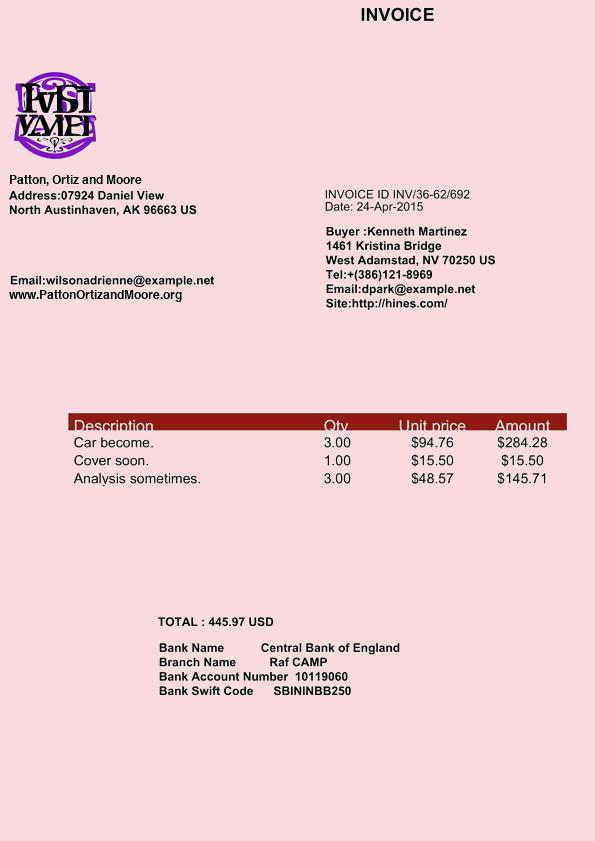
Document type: Invoice